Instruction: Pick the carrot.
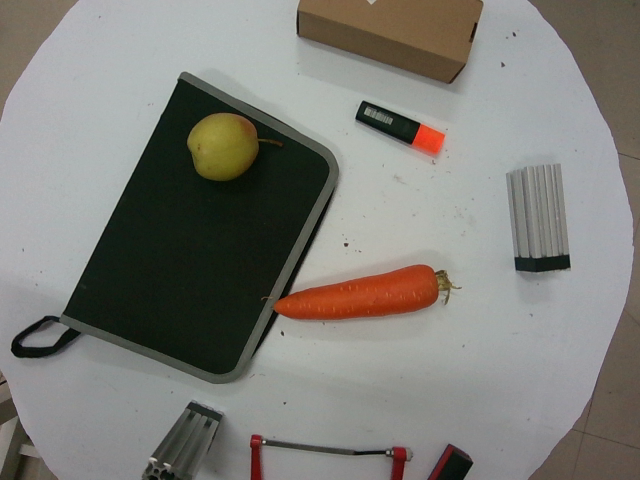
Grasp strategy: vertical